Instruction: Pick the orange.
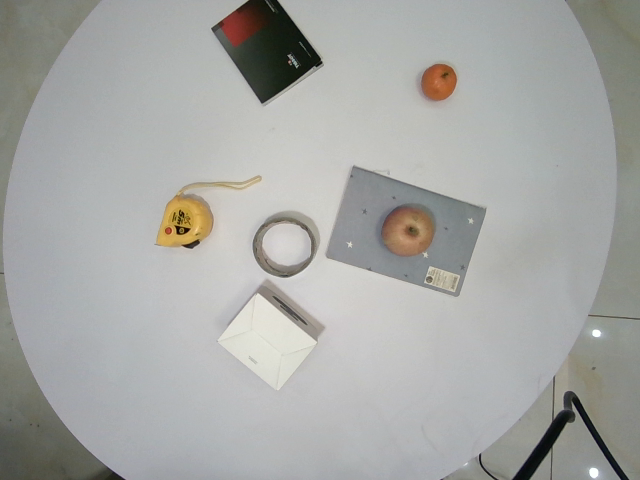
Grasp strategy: vertical